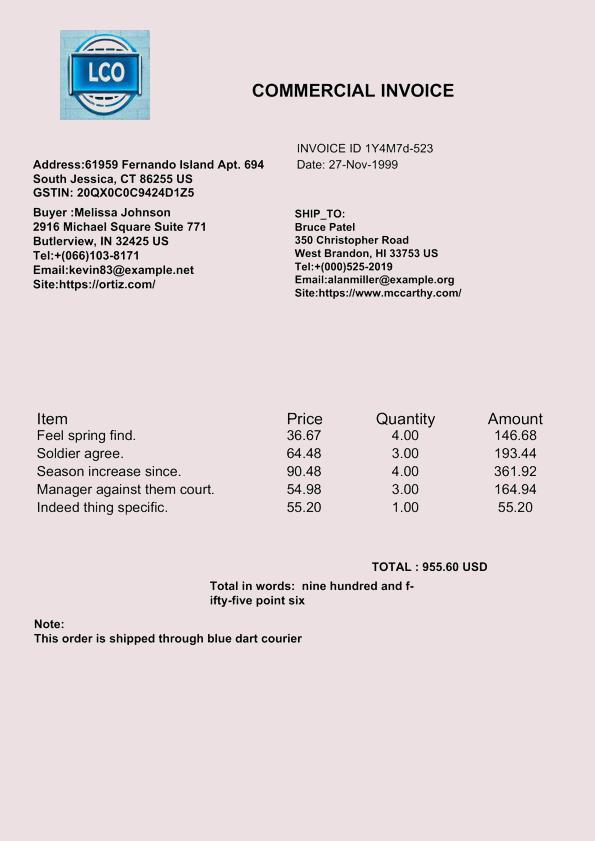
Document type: Invoice